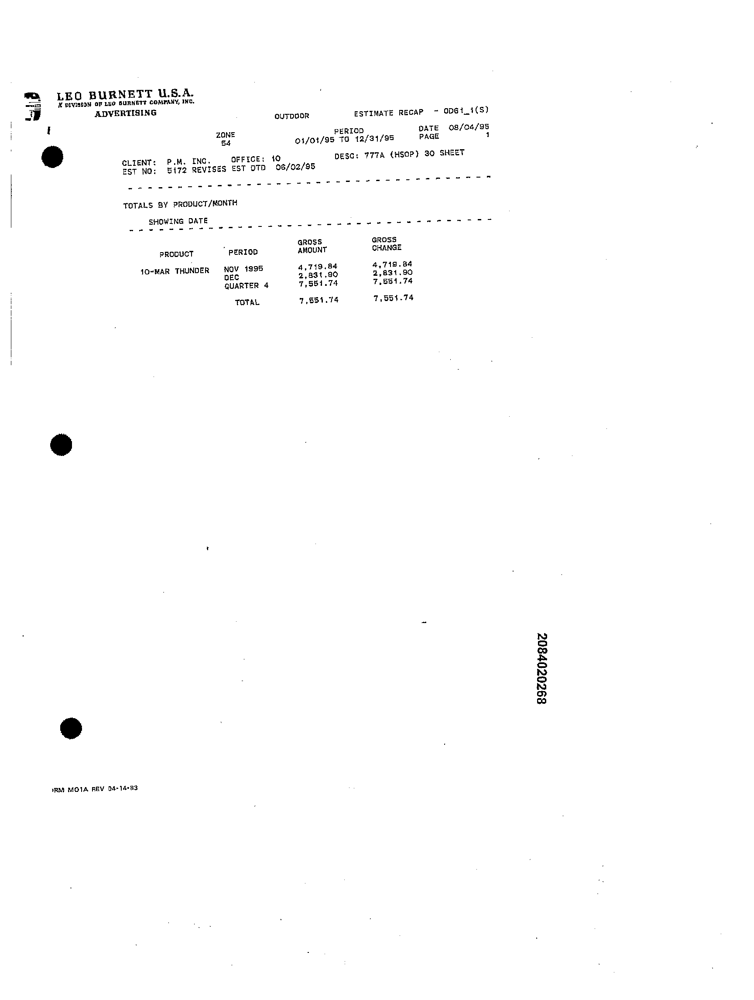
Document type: Invoice